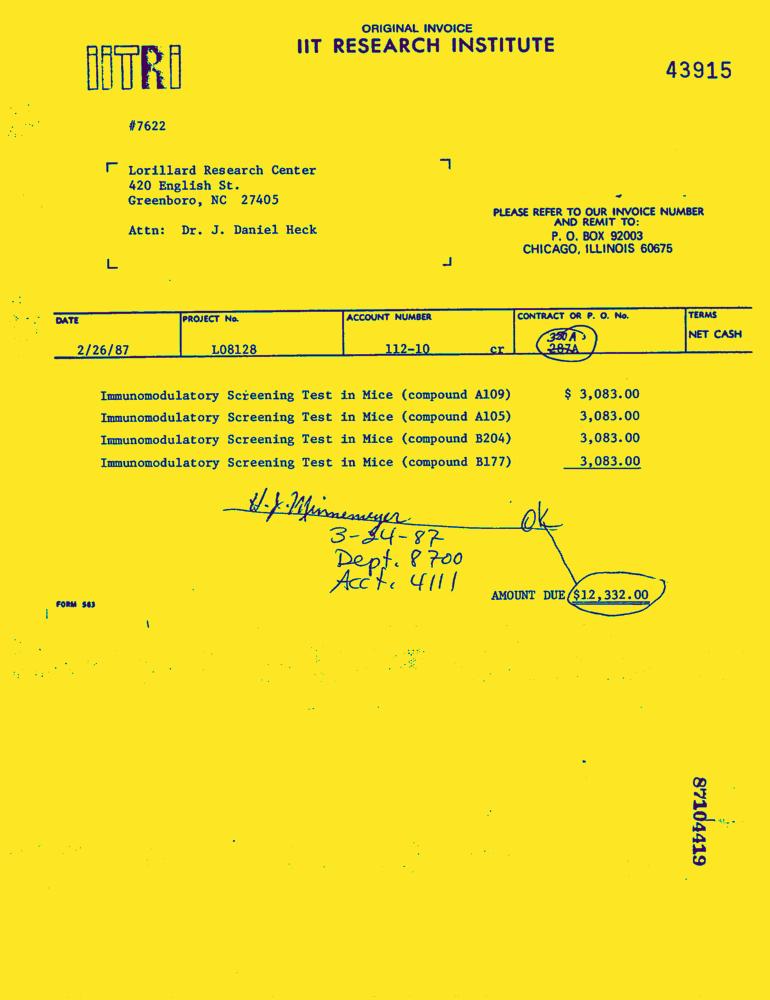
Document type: Invoice-Doc